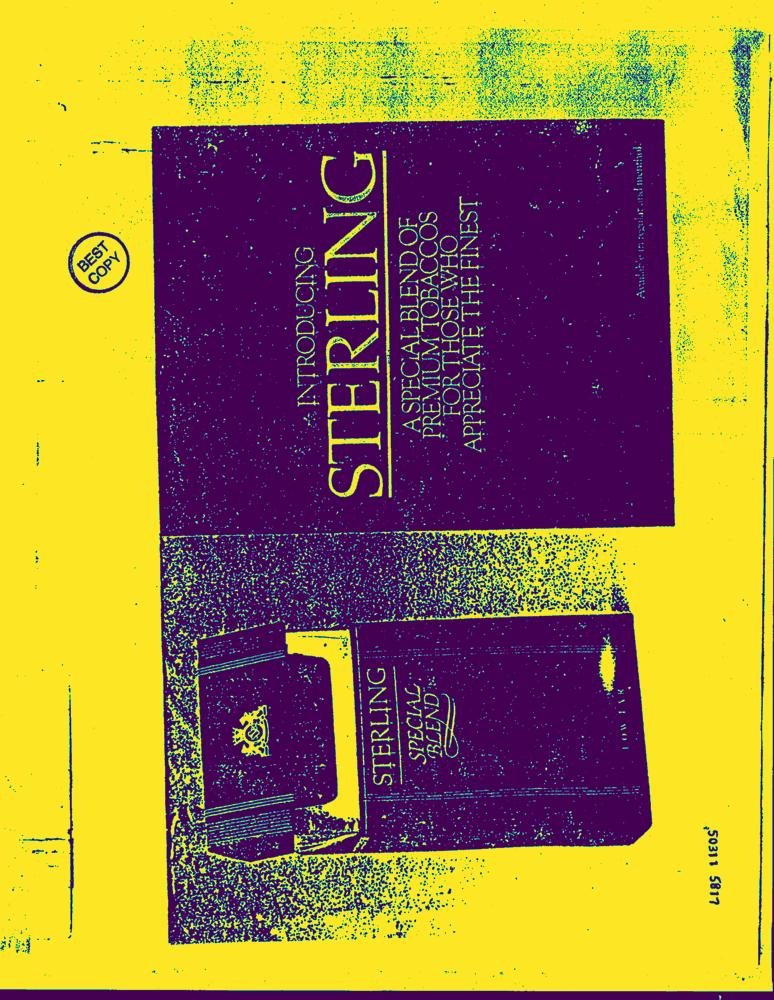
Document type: AD